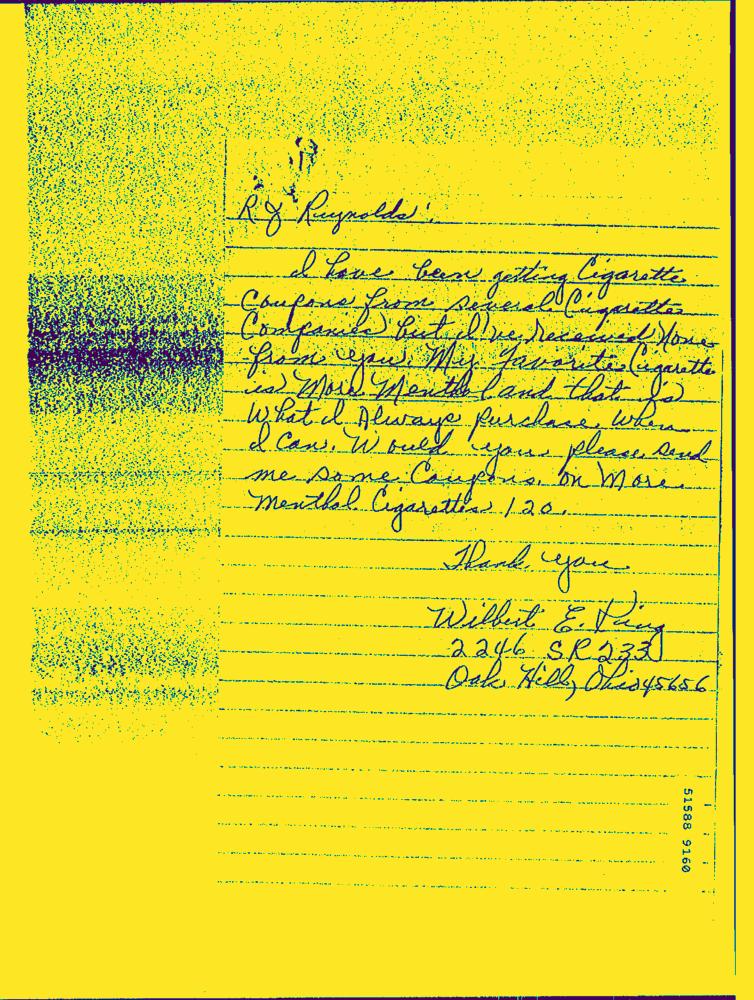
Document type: Hand-Written